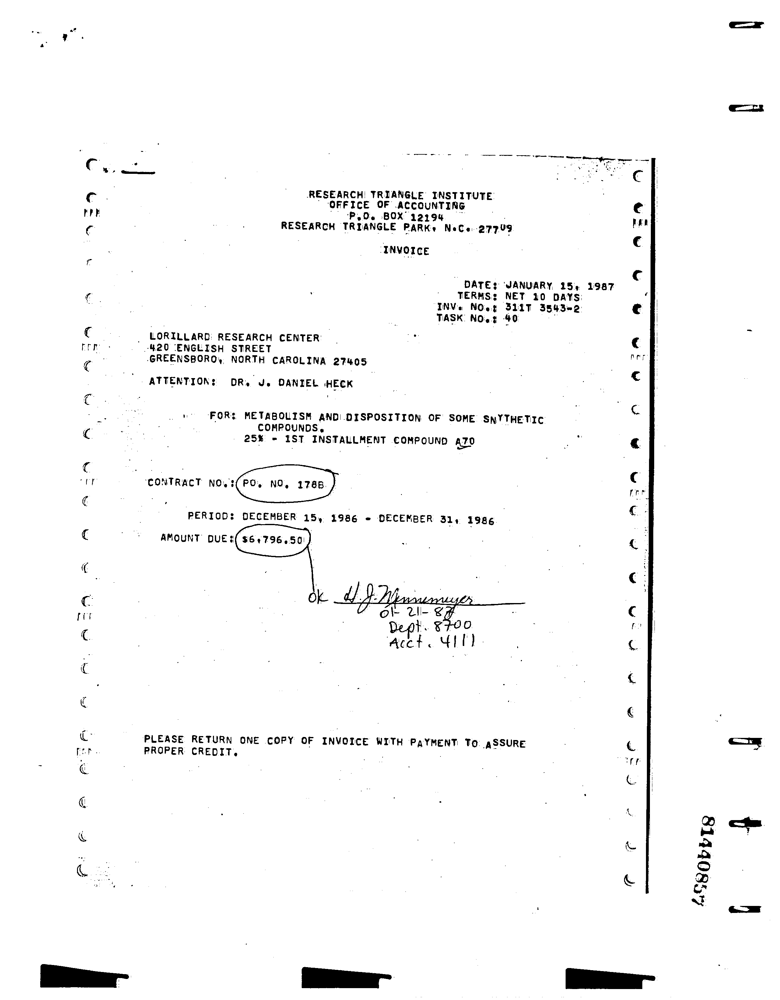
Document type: Invoice